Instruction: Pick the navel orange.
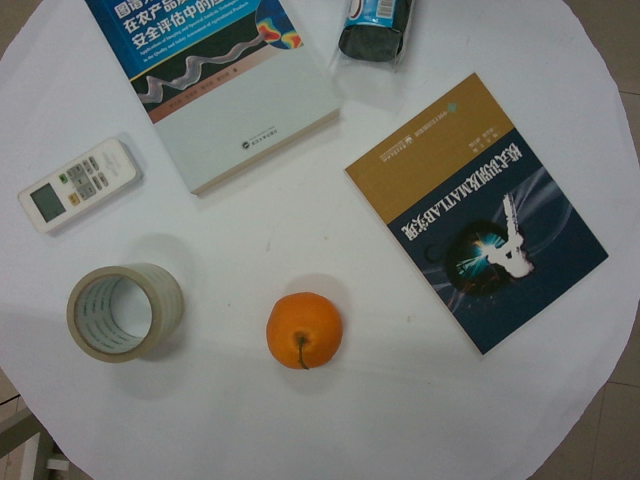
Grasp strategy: vertical